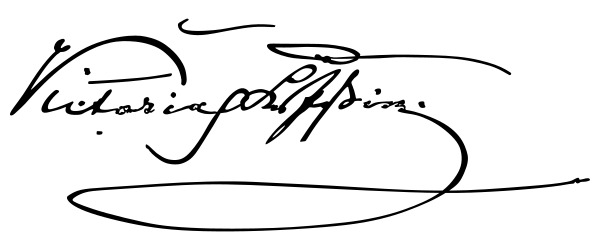
Signature of: victoria princess royal